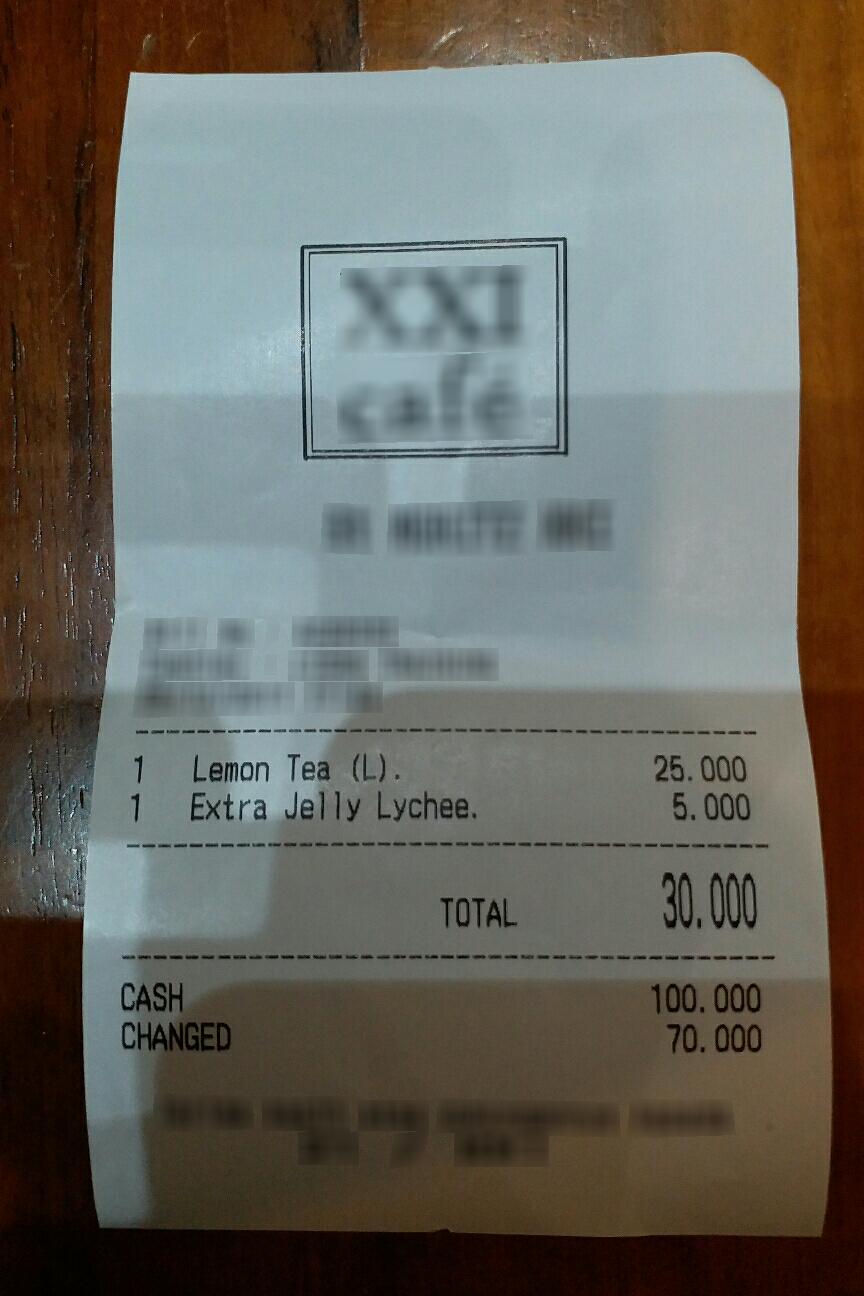
Number of items: 6
Total: 30.000
OCR text regions:
text: 1
text: Lemon
text: Tea
text: (L).
text: 25.000
text: 1
text: Extra
text: Jelly
text: Lychee.
text: 5.000
text: TOTAL
text: 30.000
text: CASH
text: 100.000
text: CHANGED
text: 70,000